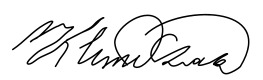
Signature of: keoni ana